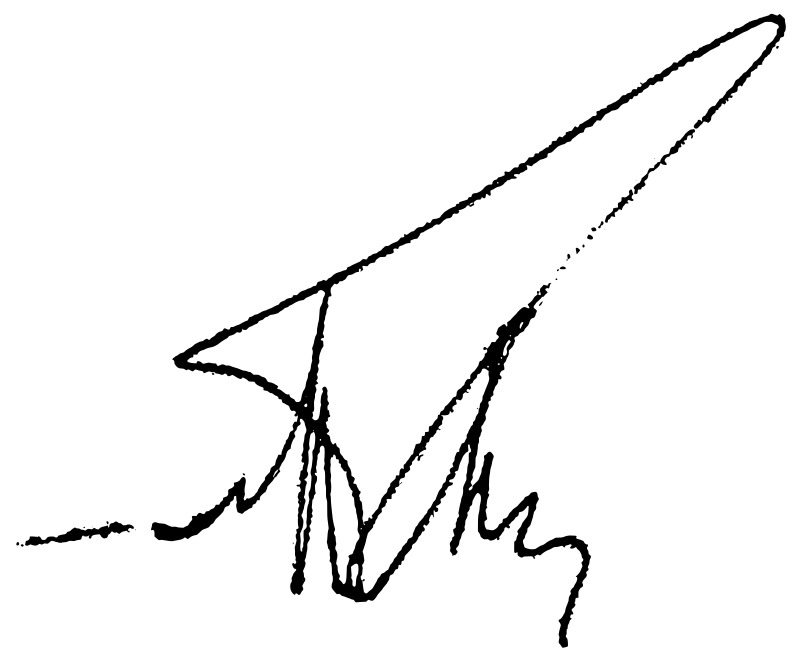
Signature of: luben bozhkov